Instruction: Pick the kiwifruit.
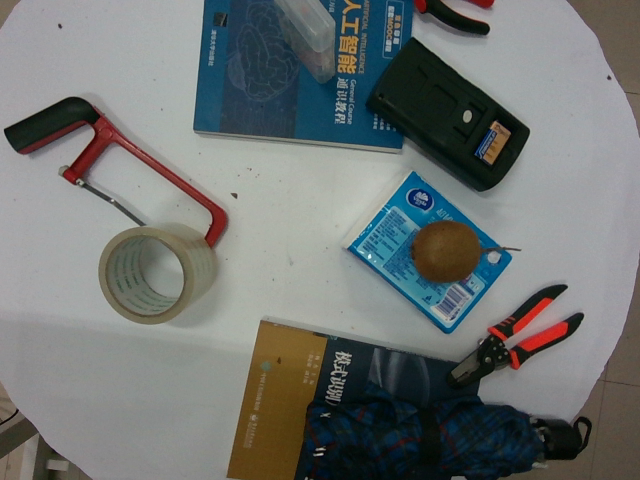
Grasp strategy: vertical